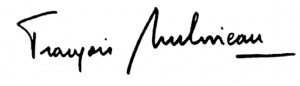
Signature of: françois asselineau